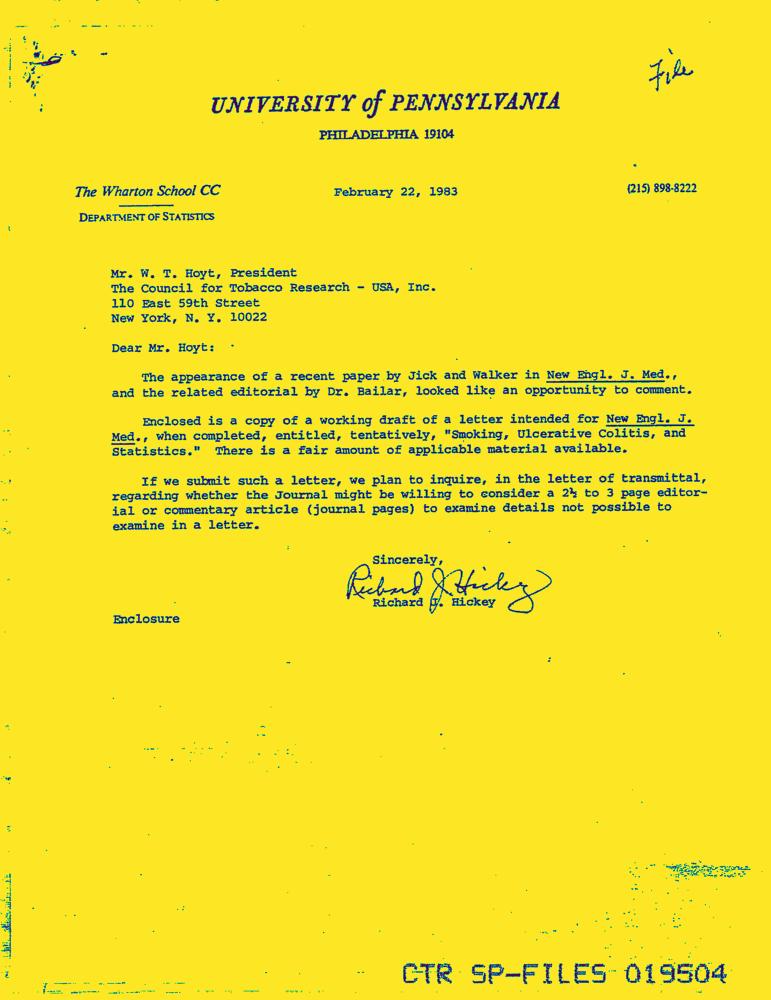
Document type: Letter-Doc